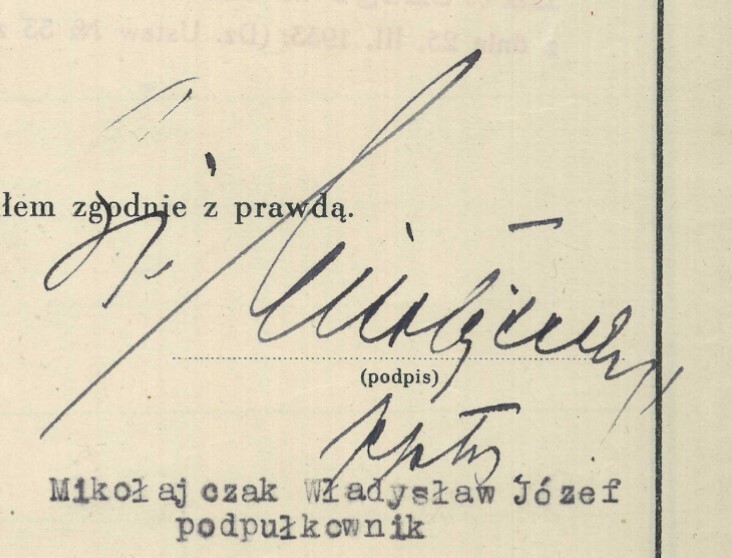
Signature of: władysław mikołajczak